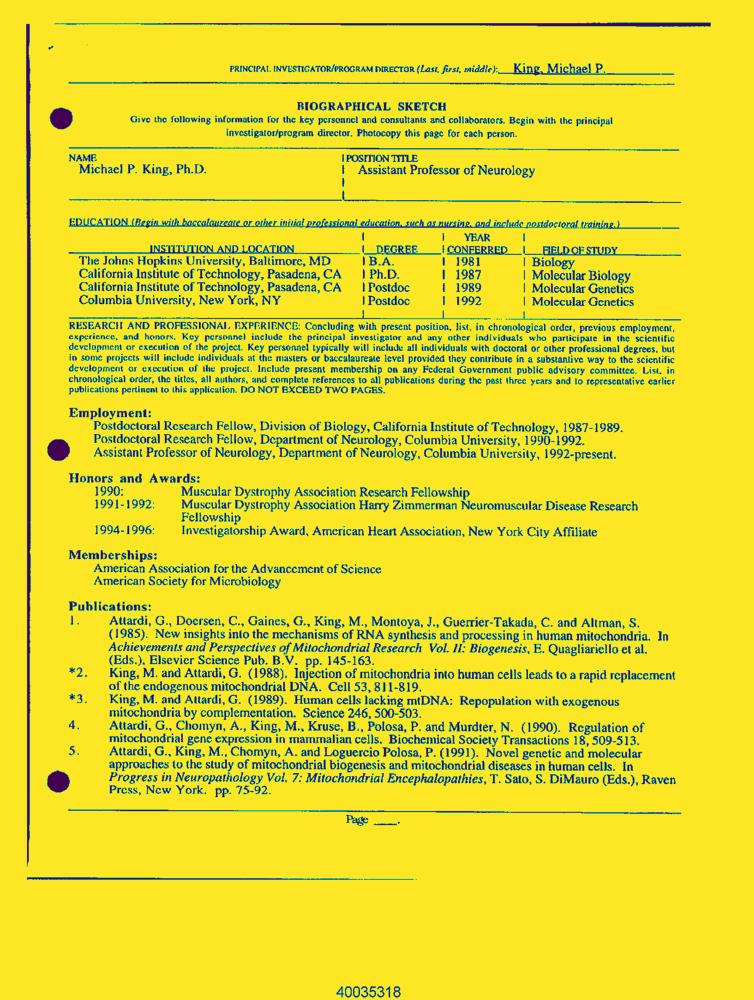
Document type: Resume-Doc